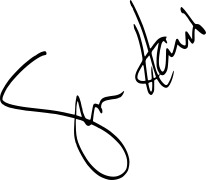
Signature of: sam harris